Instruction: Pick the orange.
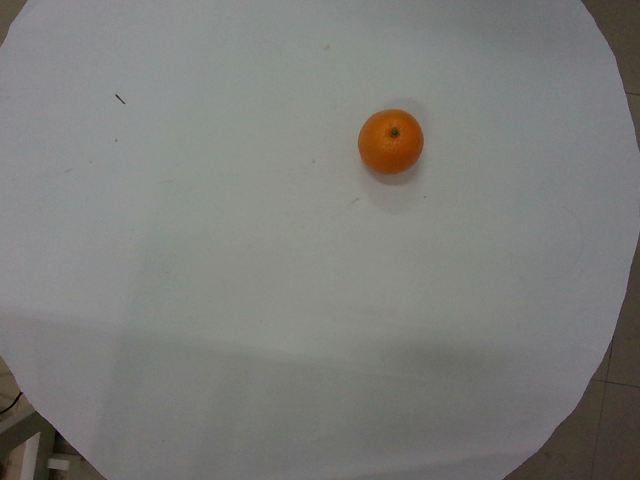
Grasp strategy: vertical